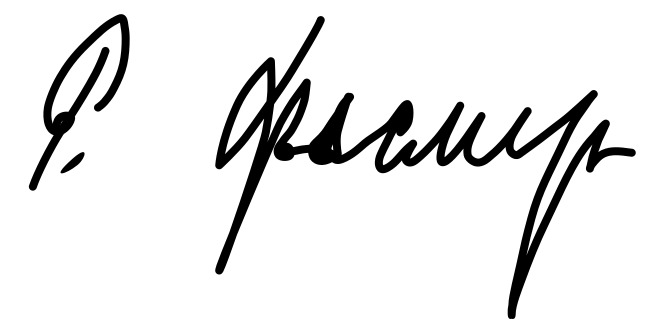
Signature of: richard vasmer